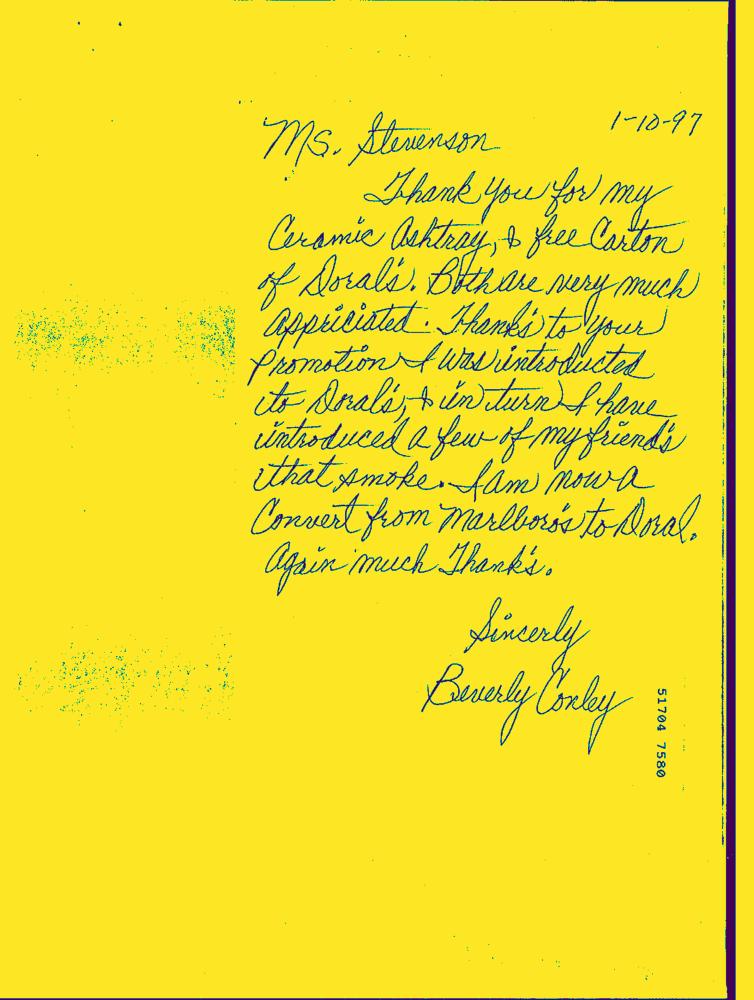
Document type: Hand-Written